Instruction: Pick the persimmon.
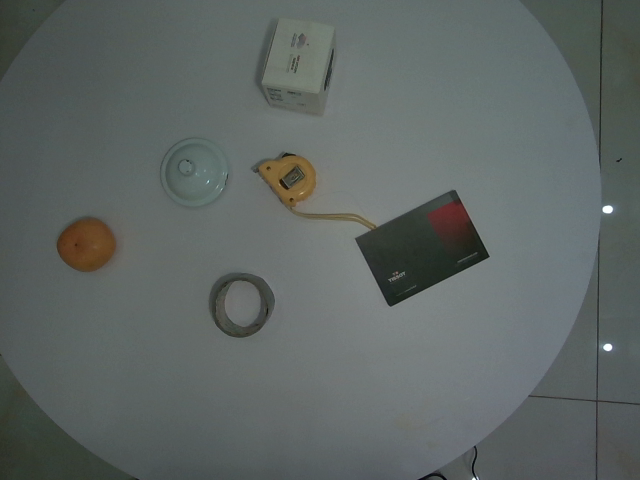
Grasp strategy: vertical